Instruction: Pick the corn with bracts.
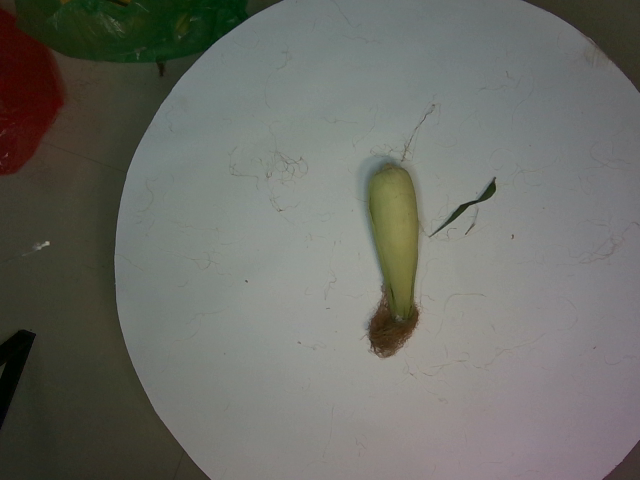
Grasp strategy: vertical